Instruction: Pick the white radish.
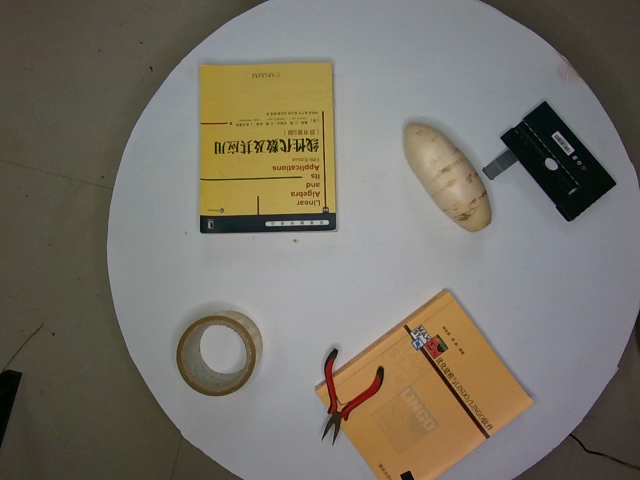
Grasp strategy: vertical